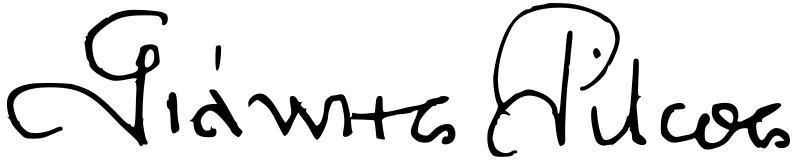
Signature of: yannis ritsos